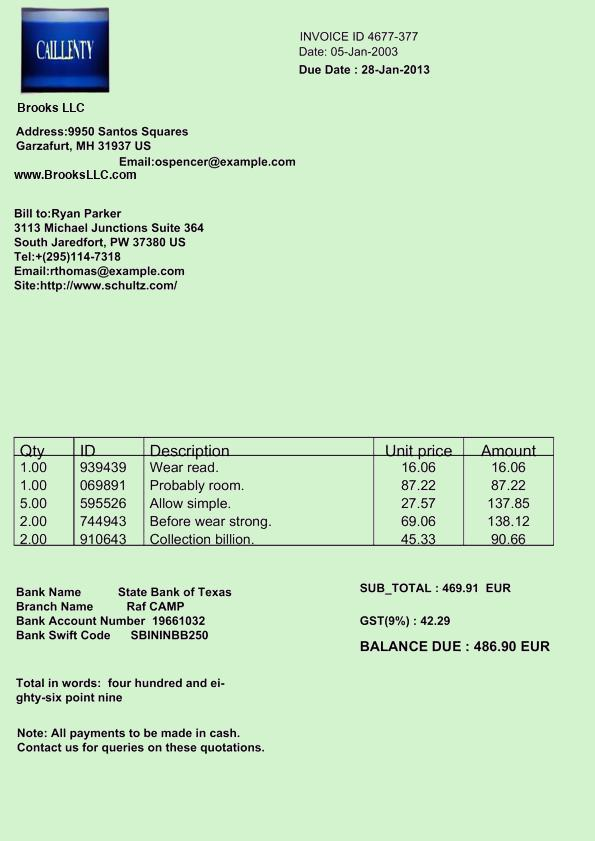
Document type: Invoice